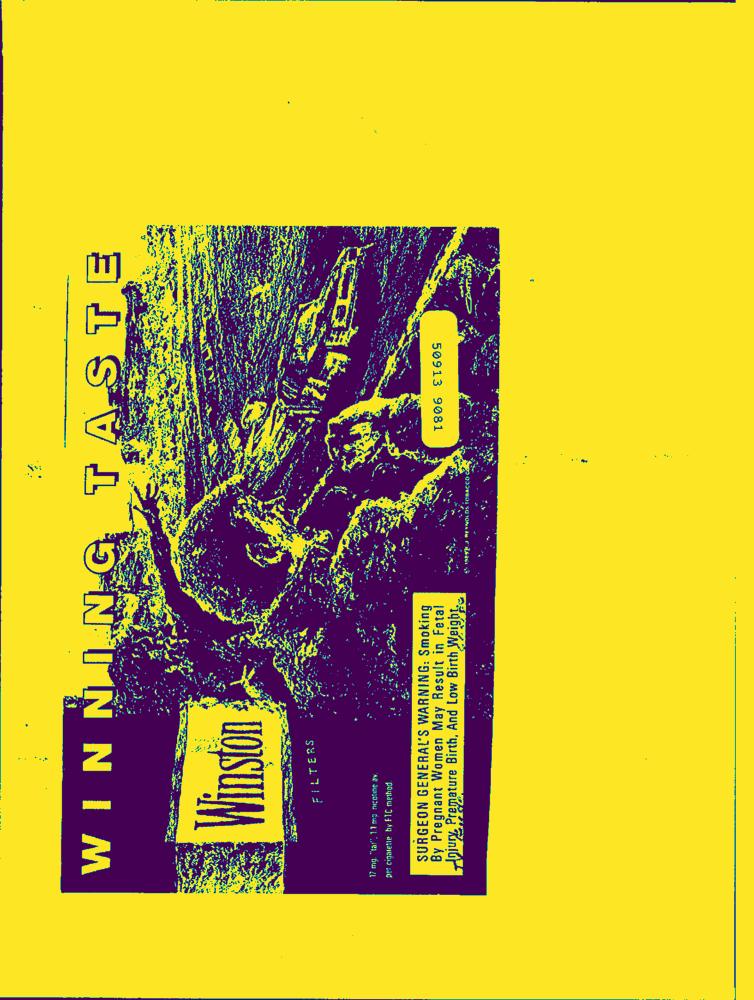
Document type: AD